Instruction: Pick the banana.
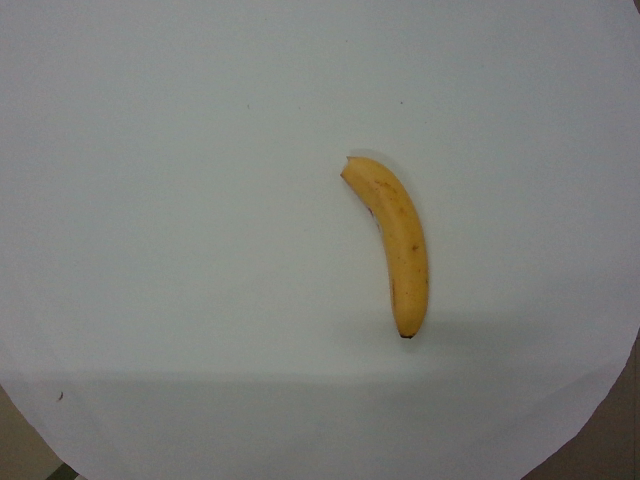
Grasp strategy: vertical